Question: What is the property identification or parcel number listed?
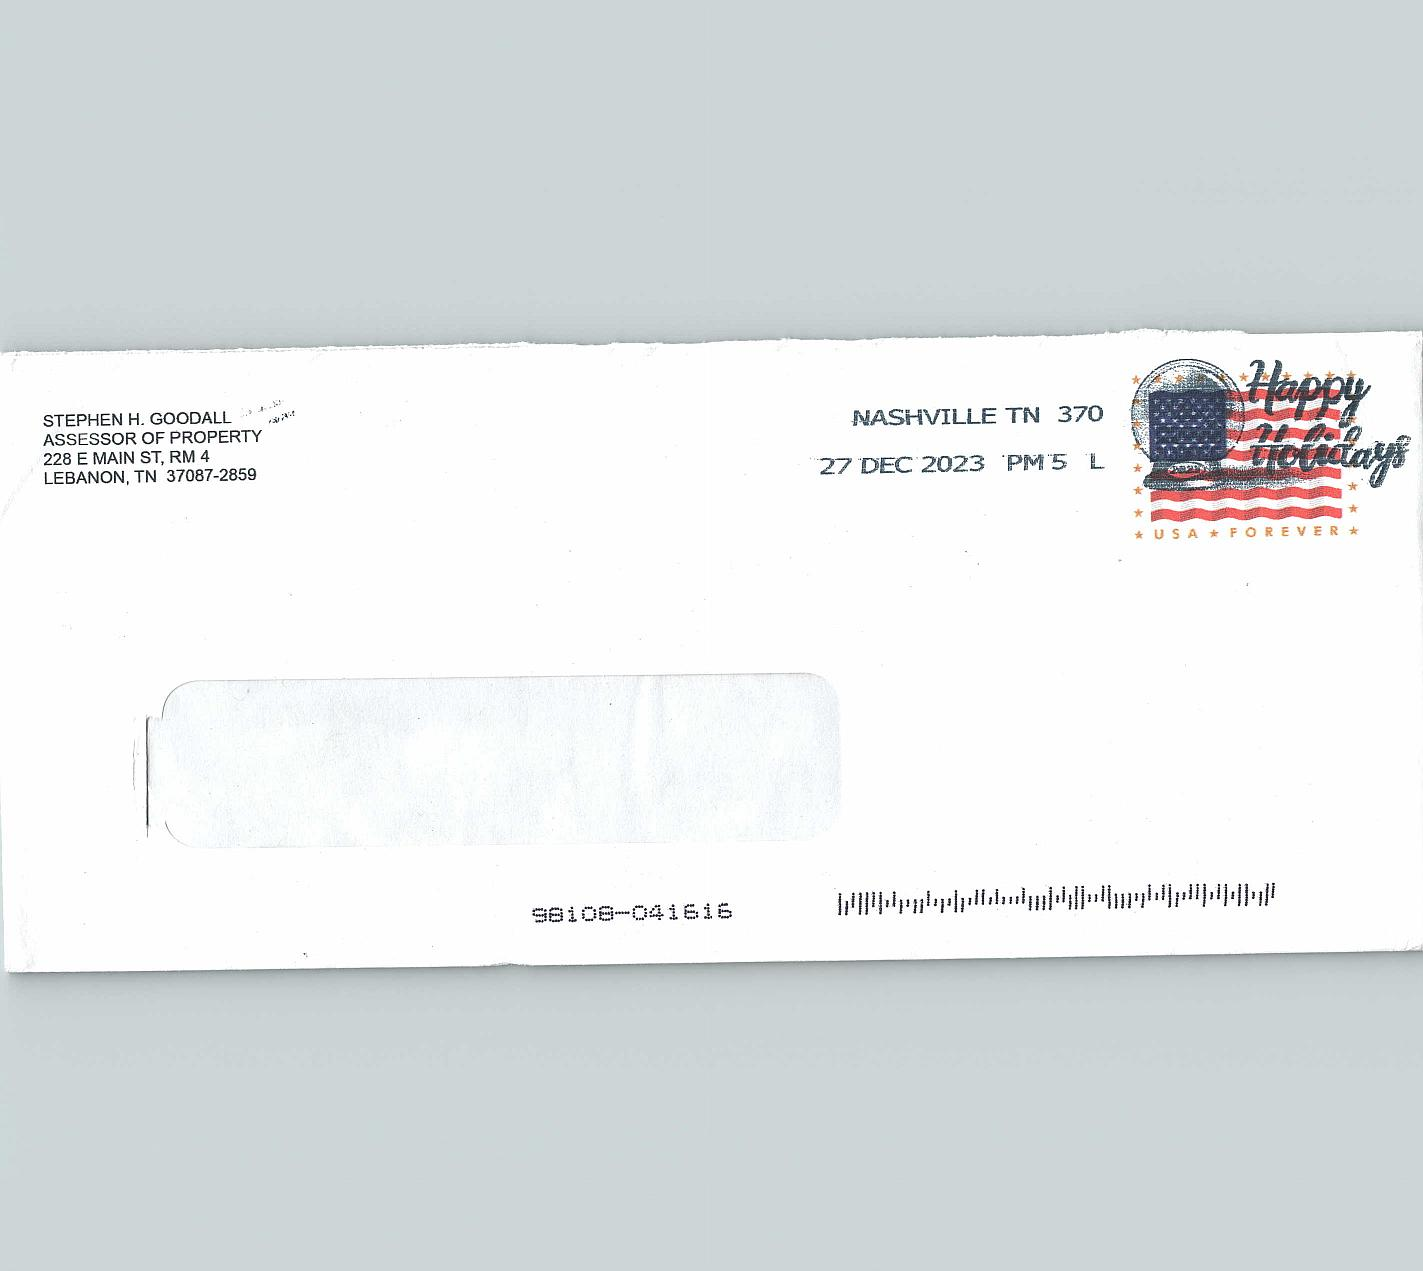
Answer: "38108-041515"